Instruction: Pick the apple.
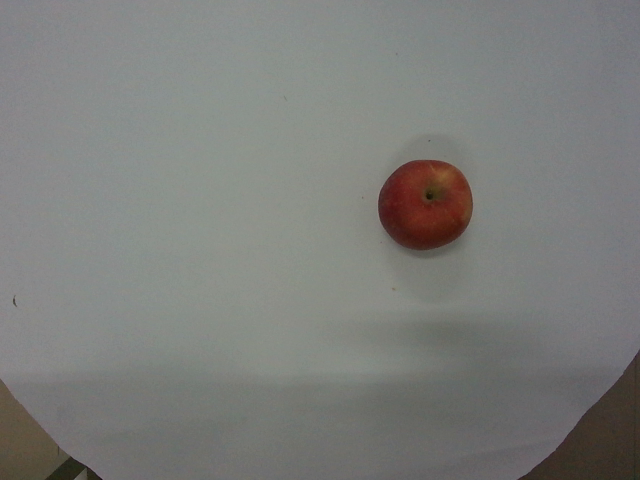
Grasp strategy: vertical